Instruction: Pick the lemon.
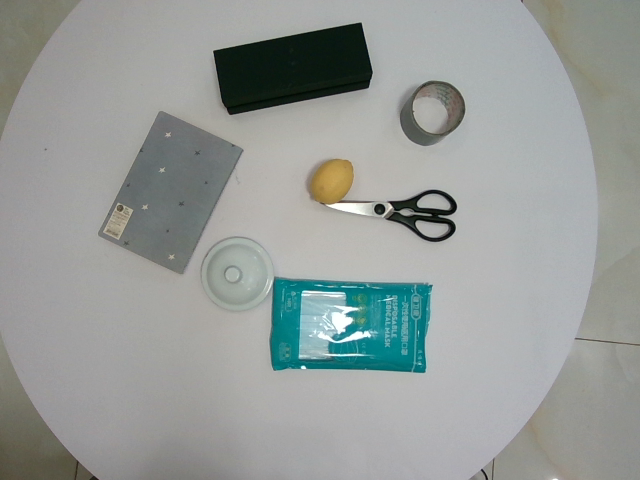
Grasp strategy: vertical